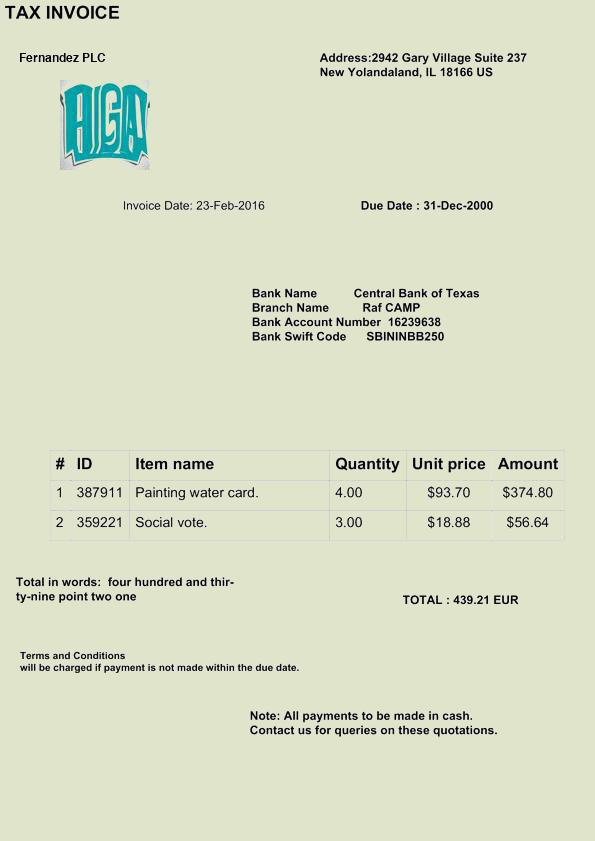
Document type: Invoice